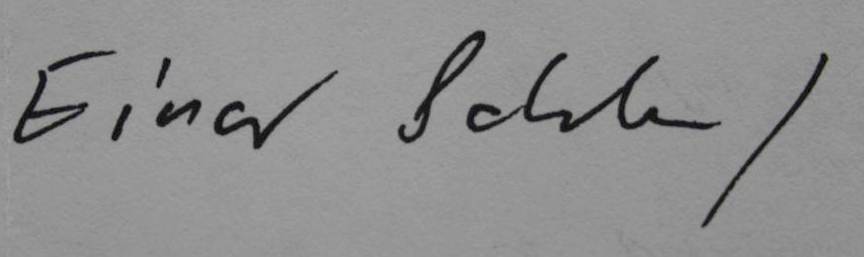
Signature of: einar schleef